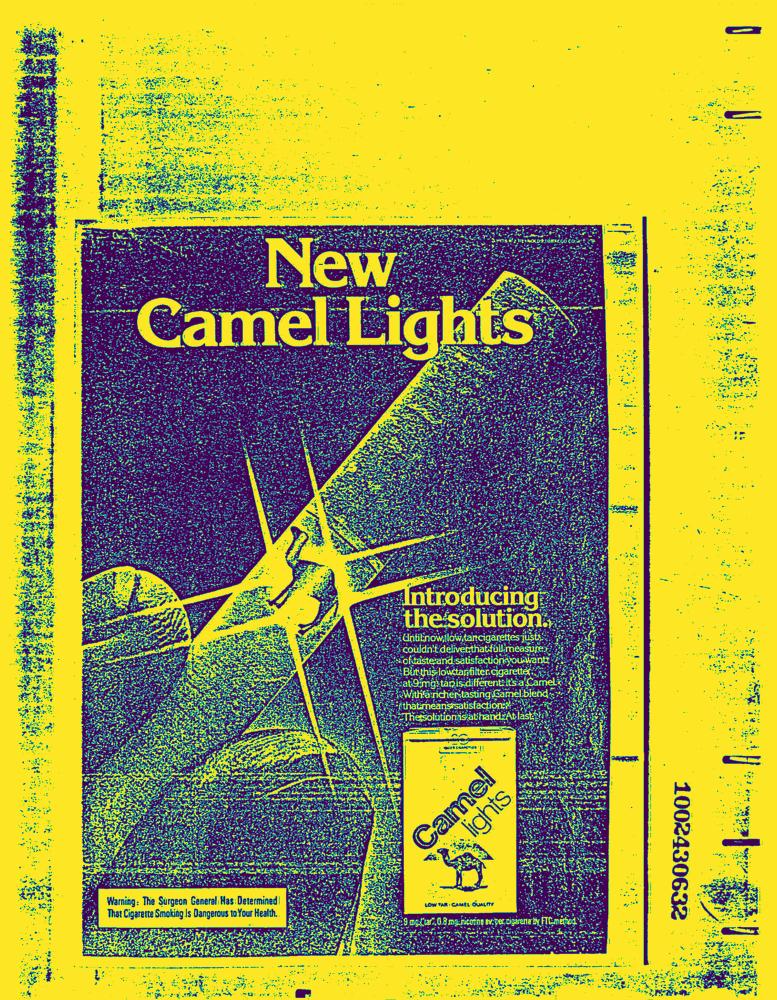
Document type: AD